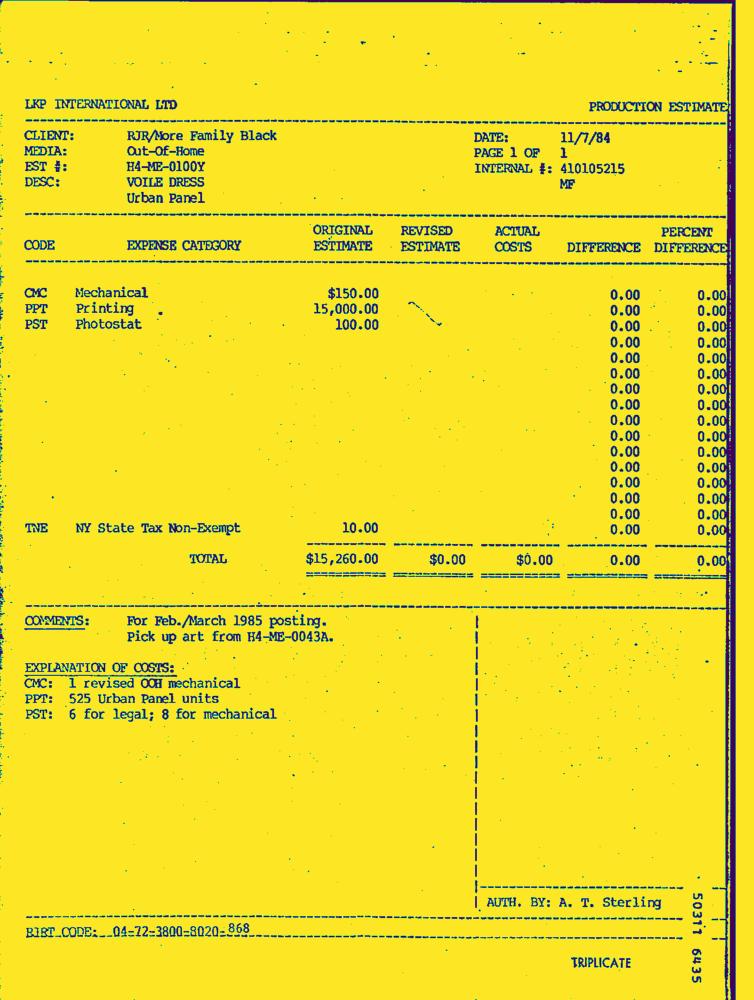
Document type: Invoice-Doc